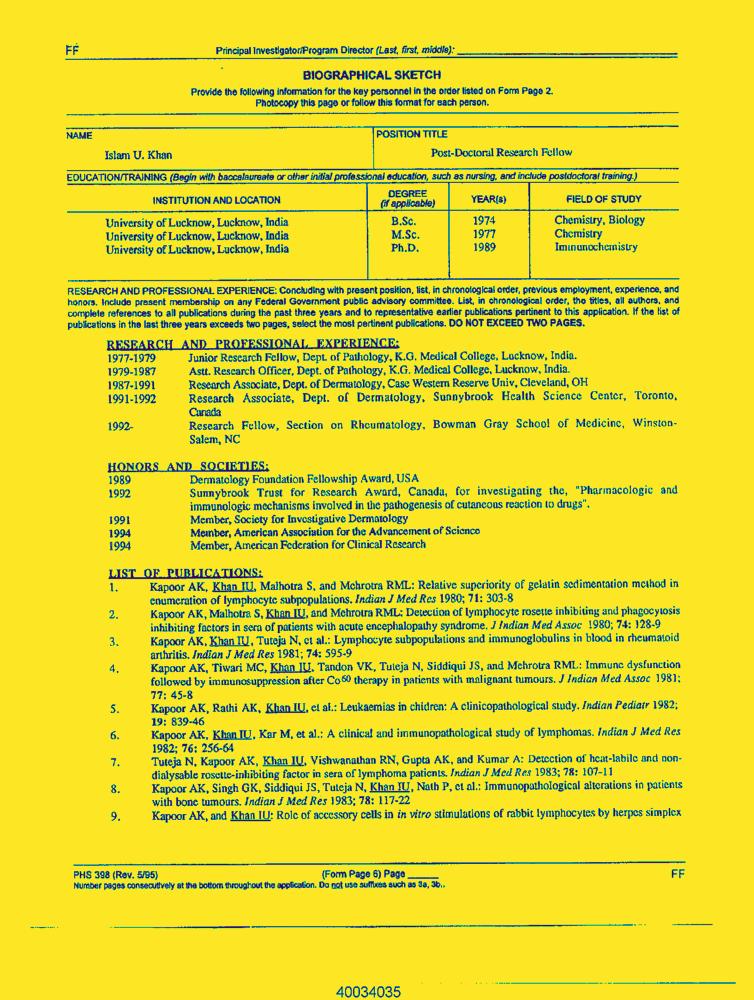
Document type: Resume-Doc